Question: What is the main concern?
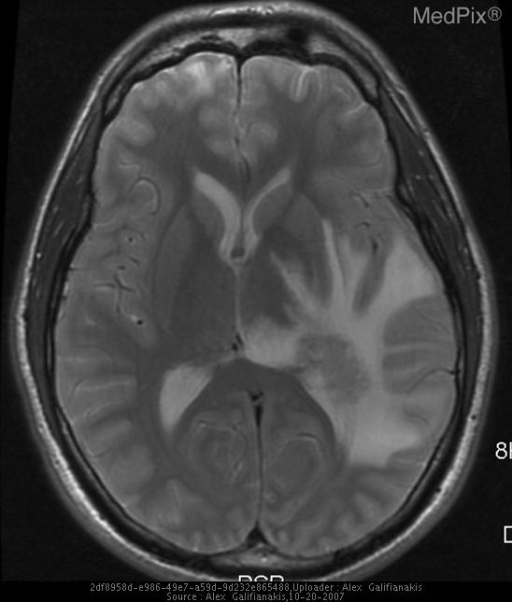
Answer: The findings suggest • 12 months following gamma knife therapy, follow up imaging revealed a rim-enhancing mass in the left temporal lobe adjacent to the posterior horn of the left ventricle. Surrounding this lesion is extensive T2-high signal, likely representing edema.
•  Initial MR images show malacic changes in the frontal lobes with  an incidental prominent vascular structures suggestive of a developmental venous anomaly.
• Arteriogram also performed to therapy confirmed the presence of an AVM, predominantly fed by left lateral posterior choroidal artery.. This axial T2-weighted image demonstrates ambiguous T2 signal which does not exactly follow the expected imaging characteristics of necrotic tissue. Surrounding this lesion is extensive T2-high signal, likely representing edema.  Note the mass effect of a slight left to right midline shift.. The patient might have a history of The patient is a 25 year old man who initially presented s/p snow mobile accident with multiple hemorrhagic contusions.  On initial evaluation, the patient was incidentally noted to have a left temporal Arteriovenous Malformation.  This AVM was subsequently treated with Gamma Knife therapy.  The patient now presents 12 months later with no complaints for routine follow up..